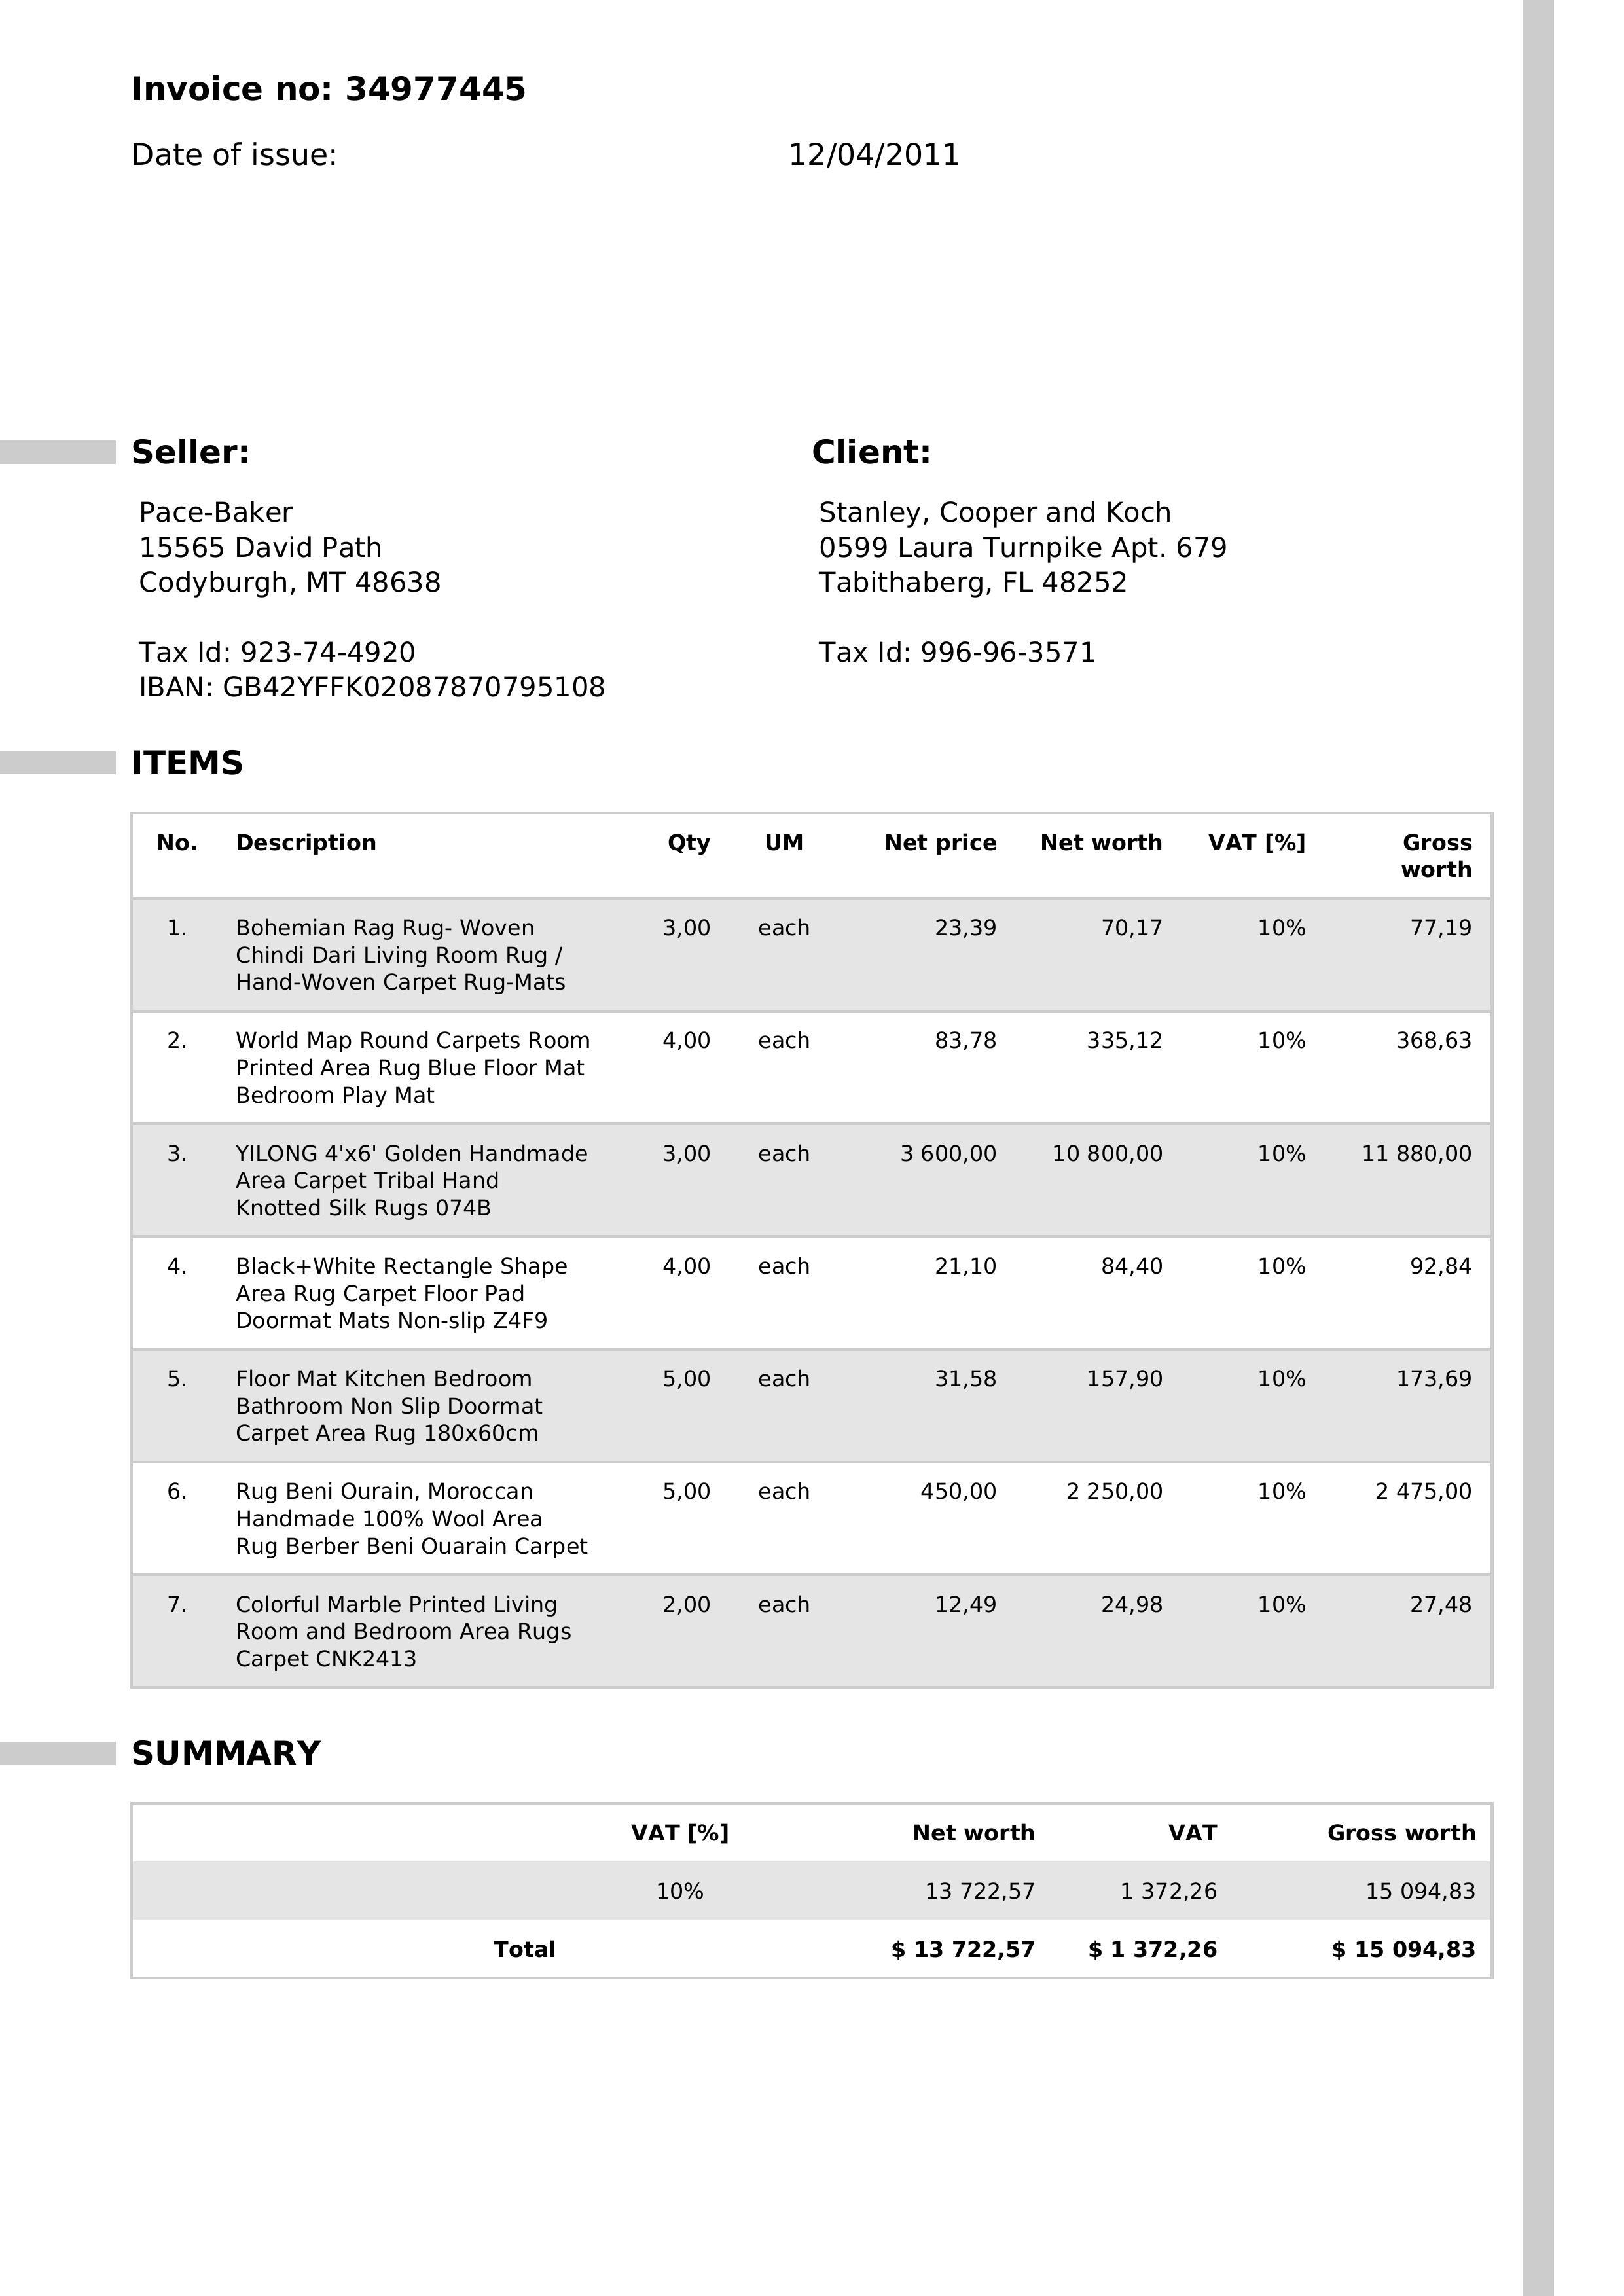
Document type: Invoice